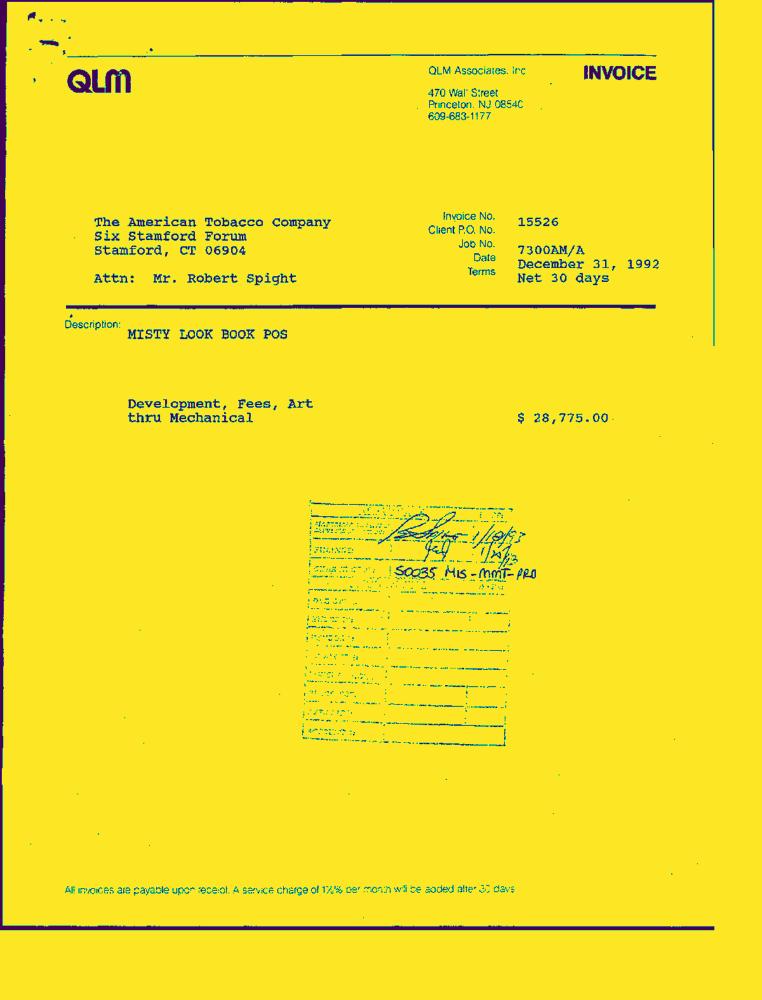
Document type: Invoice-Doc